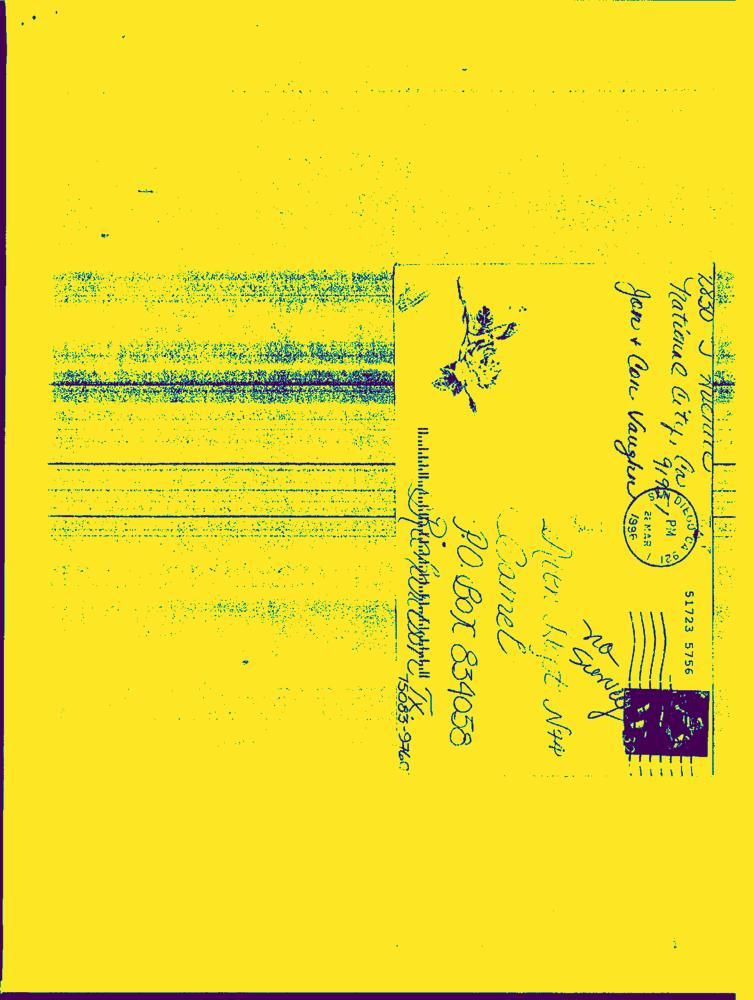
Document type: Hand-Written